Question: What was observed in the imaging?
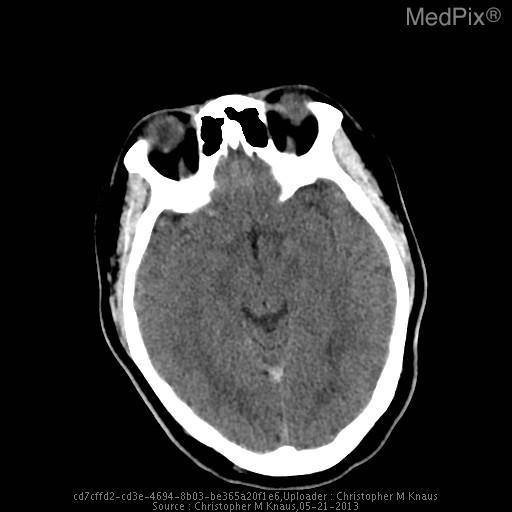
Answer: The imaging shows The vein of Galen, straight sinus, and dominant left transverse venous dural sinus are particularly hyperattenuating, and apparently prominent in caliber.

The superior sagittal sinus is notably less hyperattenuating and is normal in appearance.  The right transverse dural venous sinus is hypoplastic.

Gray/white matter discrimination is preserved.  There is no evidence for infarction or intracranial hemorrhage.  There are no brain masses or mass effect.  There is no hydrocephalus.

The skull is intact.  The partially imaged aerated portions of the skull base are free of significant effusions..

Impression: The vein of Galen, straight sinus, and dominant left transverse venous dural sinus are all particularly hyperattenuating and apparently prominent in caliber, all very concerning for thrombosis. The vein of Galen, straight sinus, and dominant left transverse
venous dural sinus are all particularly hyperattenuating and apparently prominent in caliber..